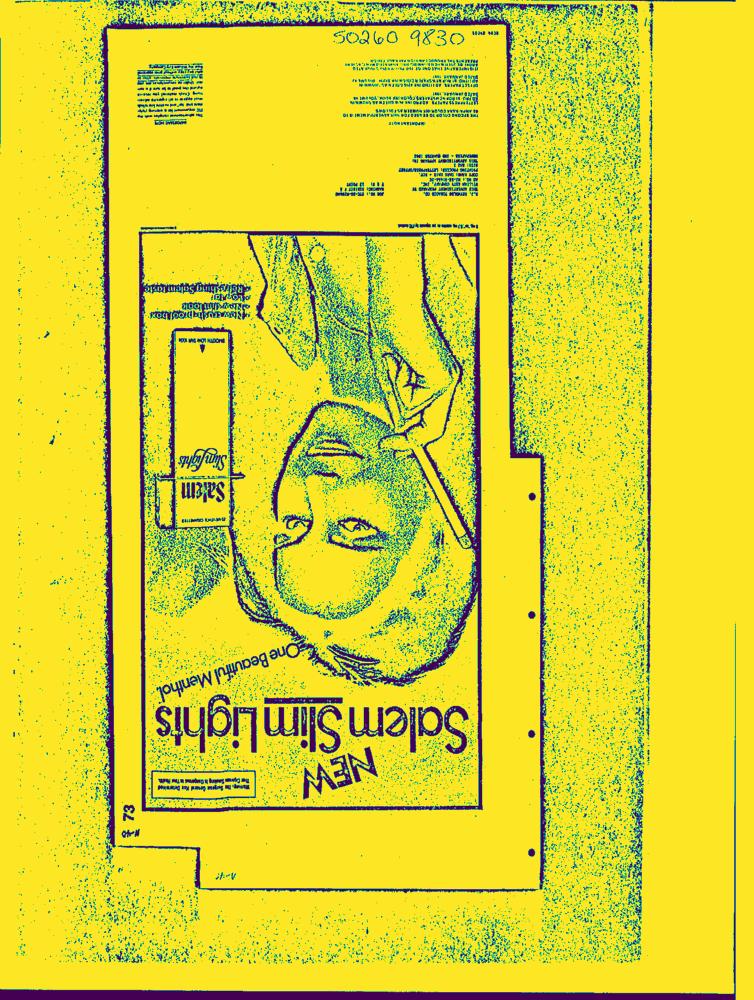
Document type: AD